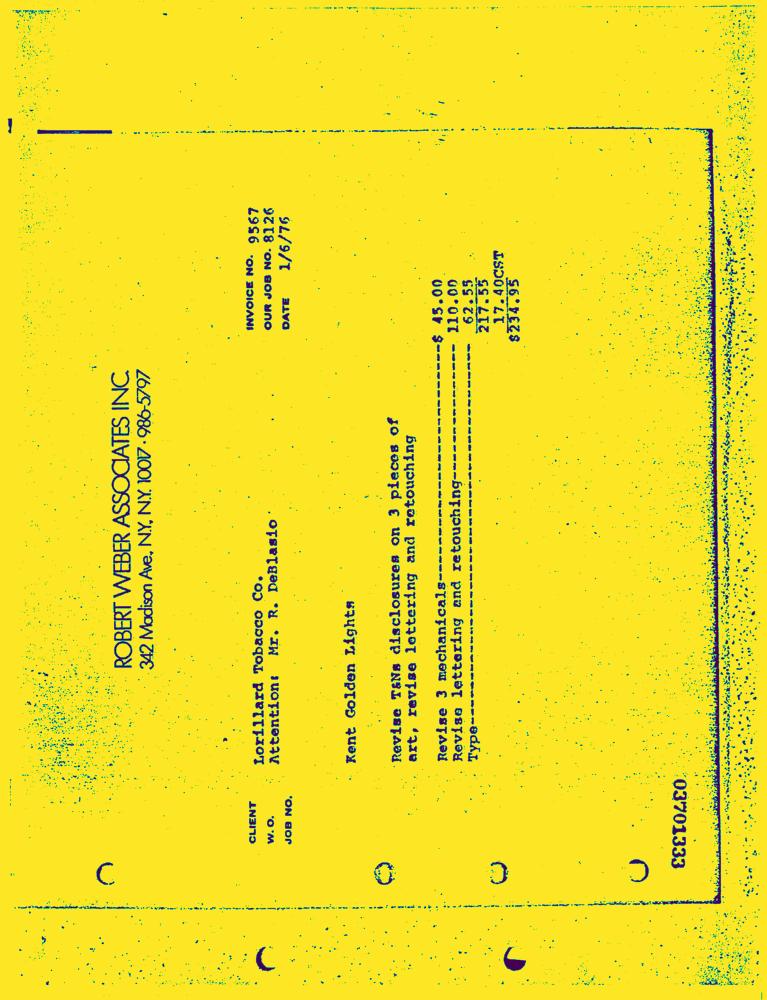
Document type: Invoice-Doc